Question: What is the assessed value of the property as noted in the document?
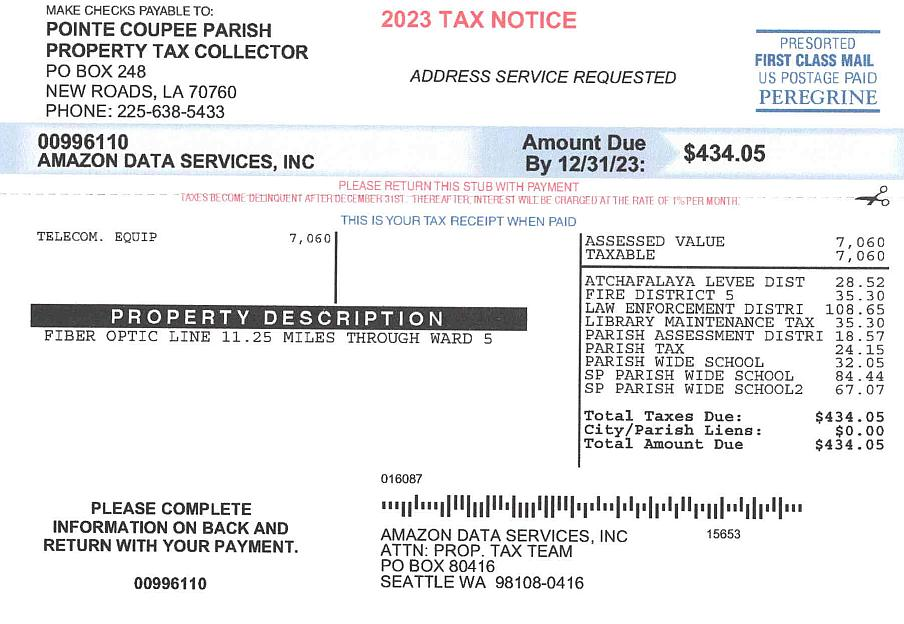
Answer: "7,060"